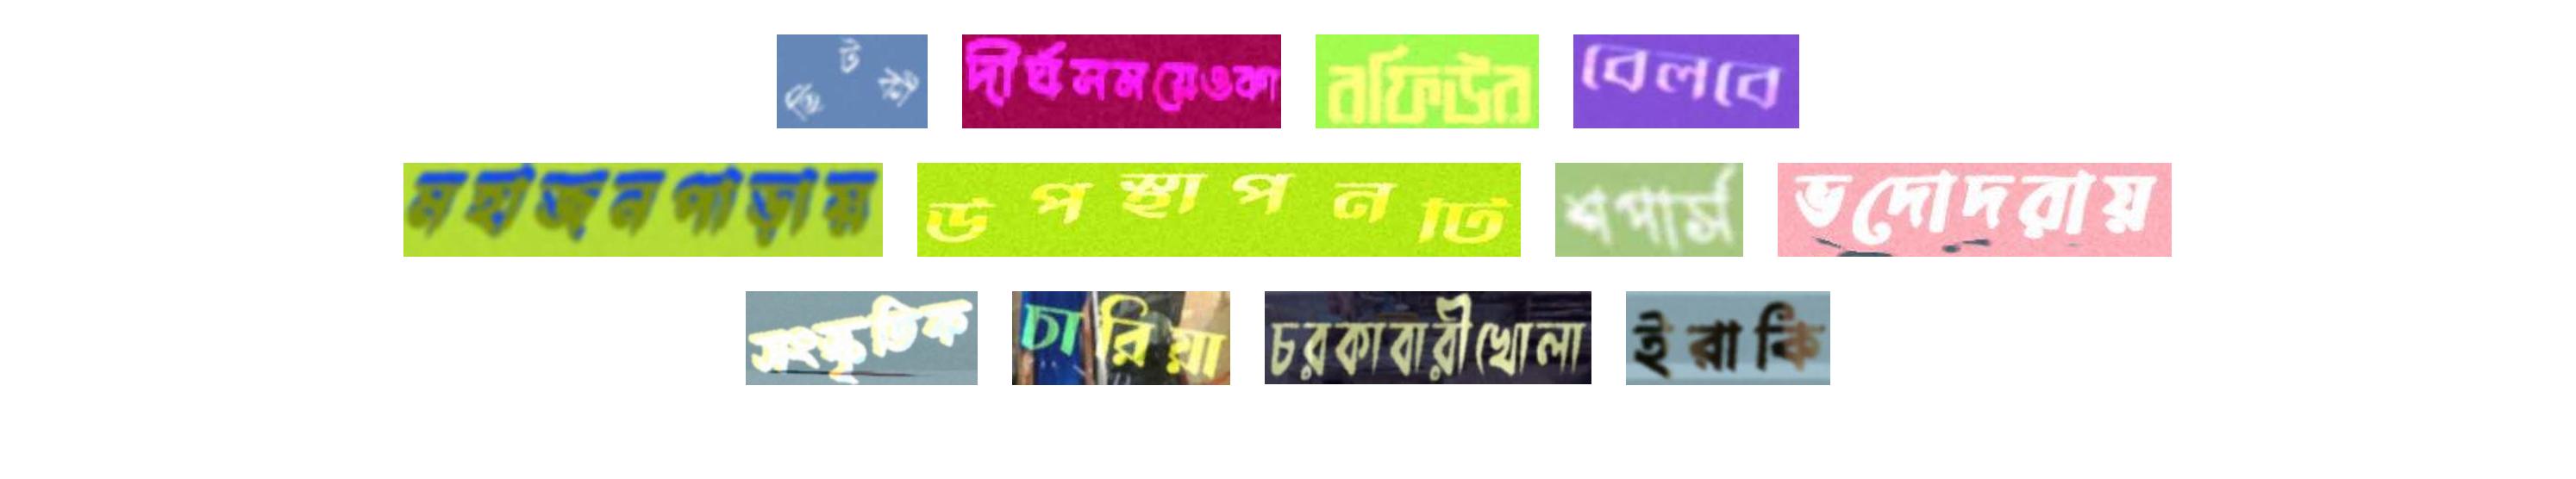
ছিটকী দীর্ঘসময়েওকা রফিউর বেলবে
মহাজনপাড়ায় উপস্থাপনটি শপার্স ভদোদরায়
সংস্কৃতিক চারিয়া চরকাবারীখোলা ইরাকি